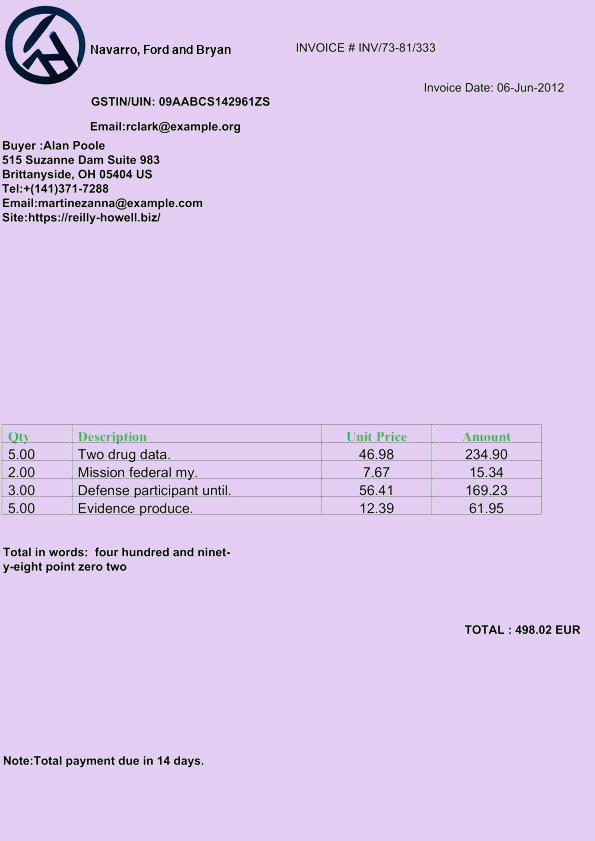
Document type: Invoice